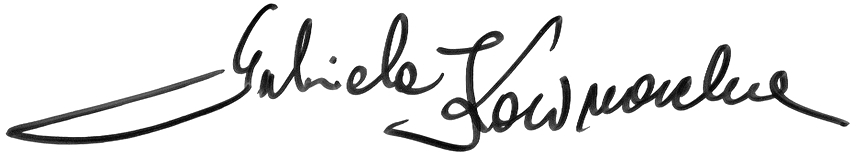
Signature of: gabriela kownacka